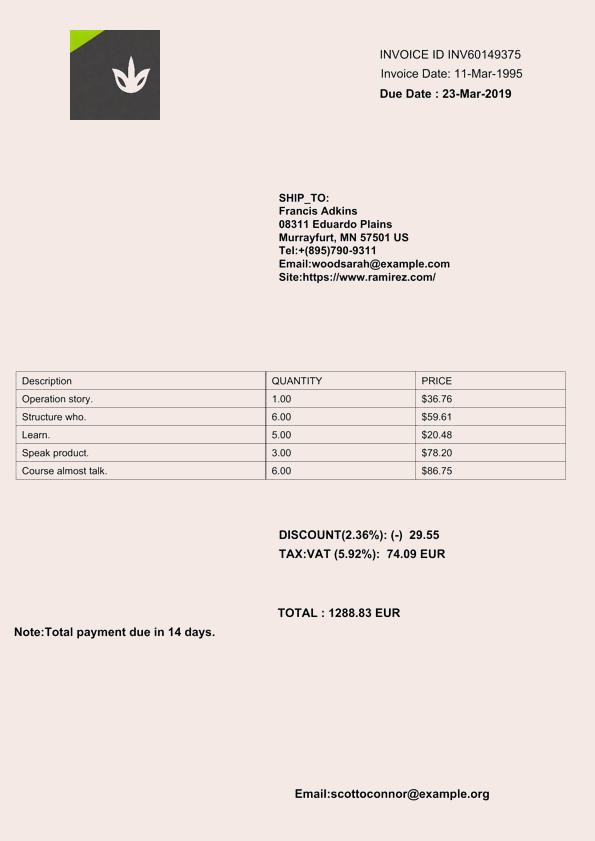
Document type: Invoice